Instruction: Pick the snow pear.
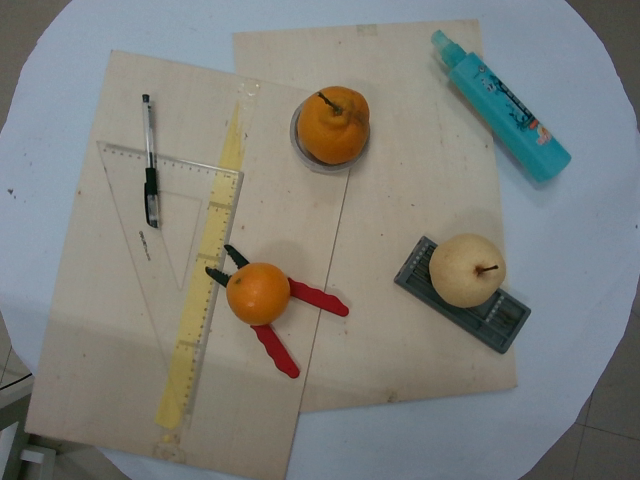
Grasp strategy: vertical